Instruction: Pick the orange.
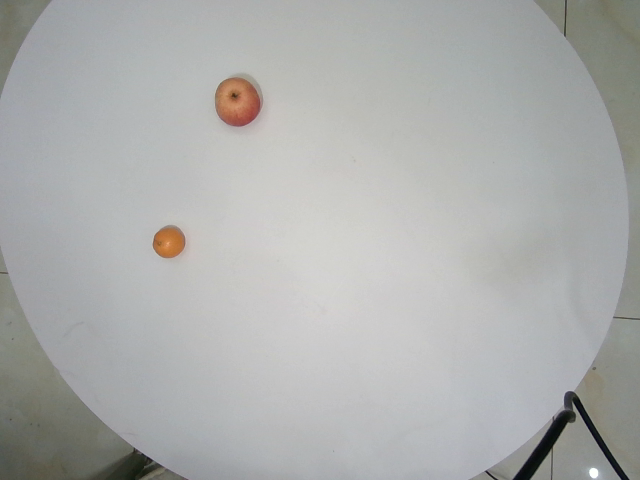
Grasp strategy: vertical